Question: What is the address or location of the property listed in the document?
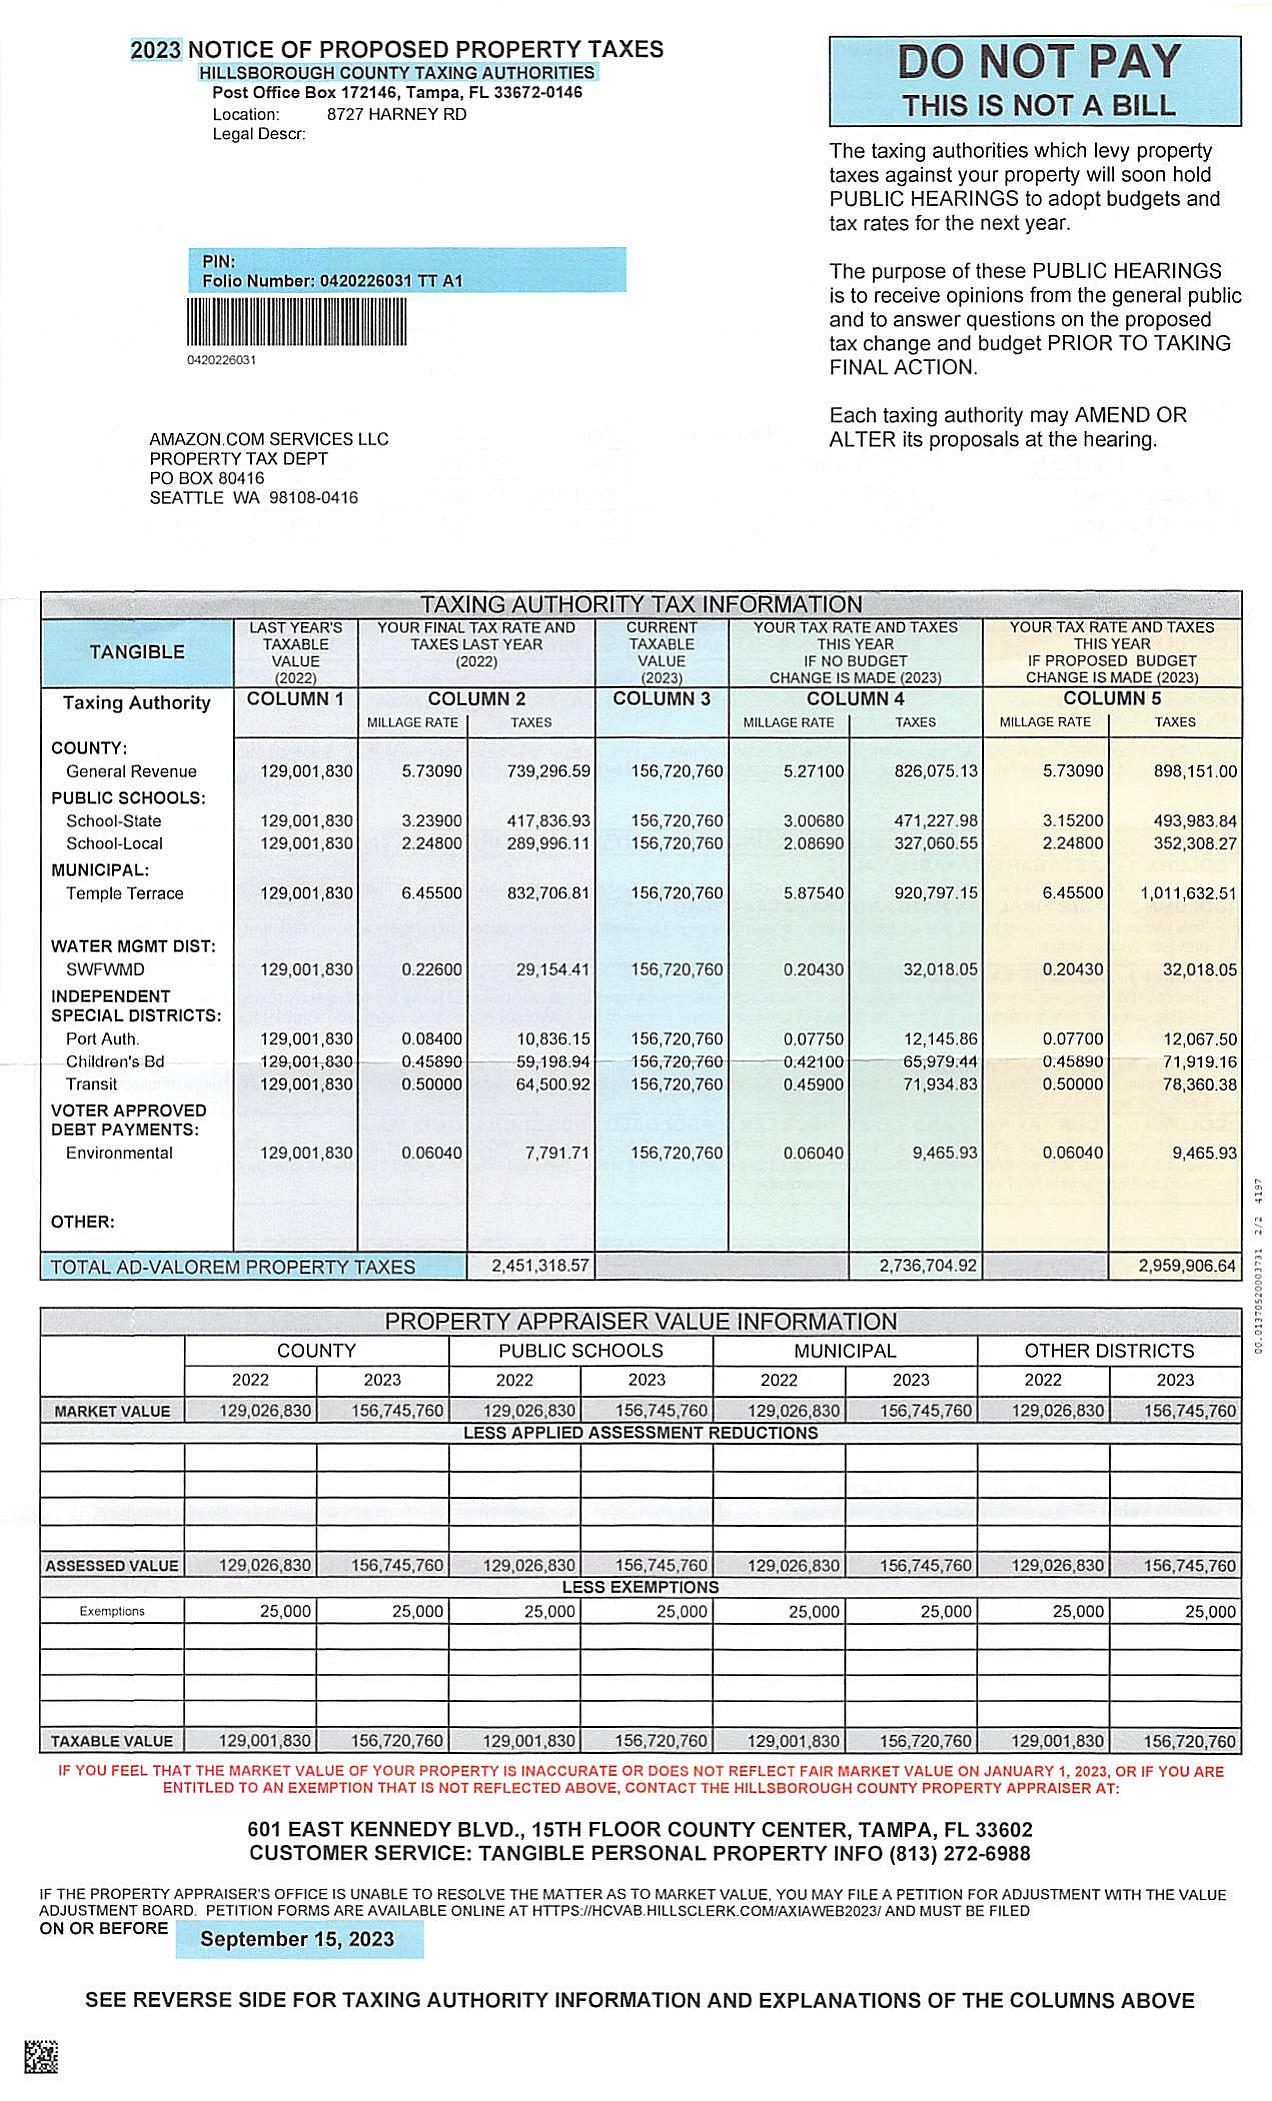
Answer: "8727 MARINER RD"